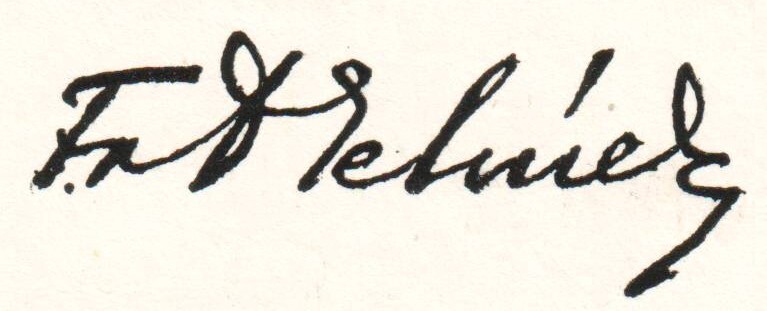
Signature of: frantisek antonín jelínek